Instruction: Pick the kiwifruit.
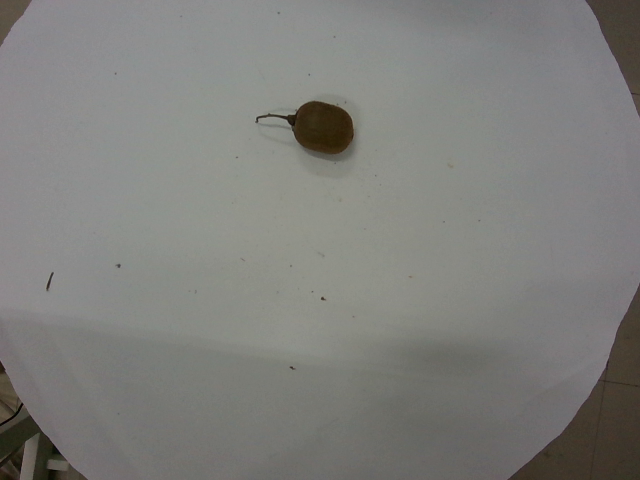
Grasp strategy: vertical